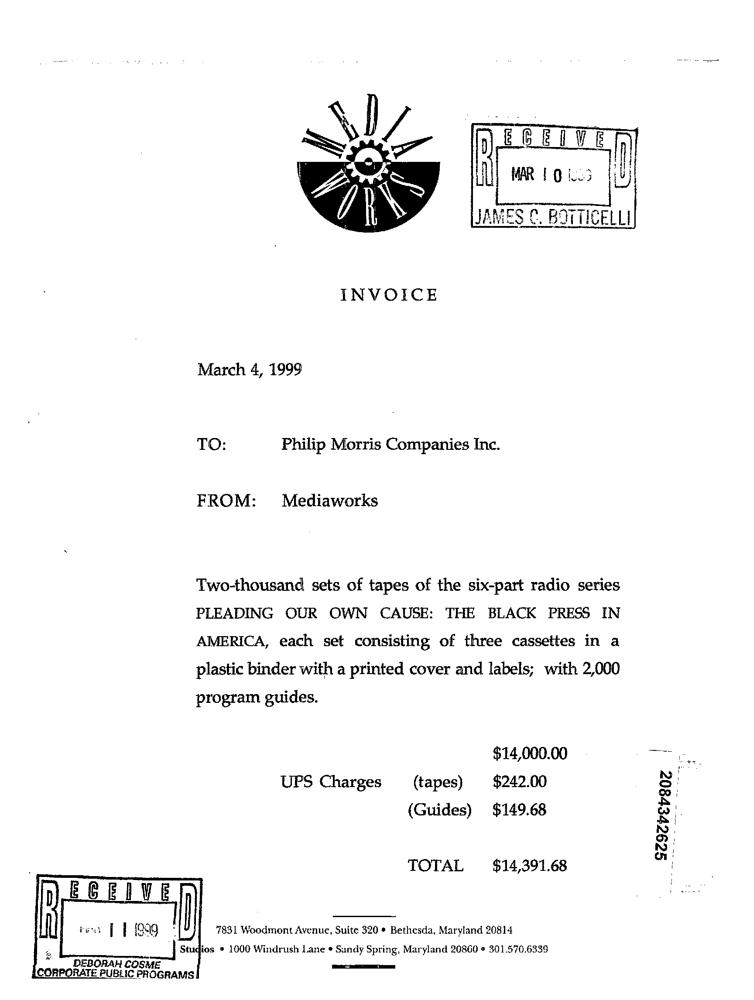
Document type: Invoice